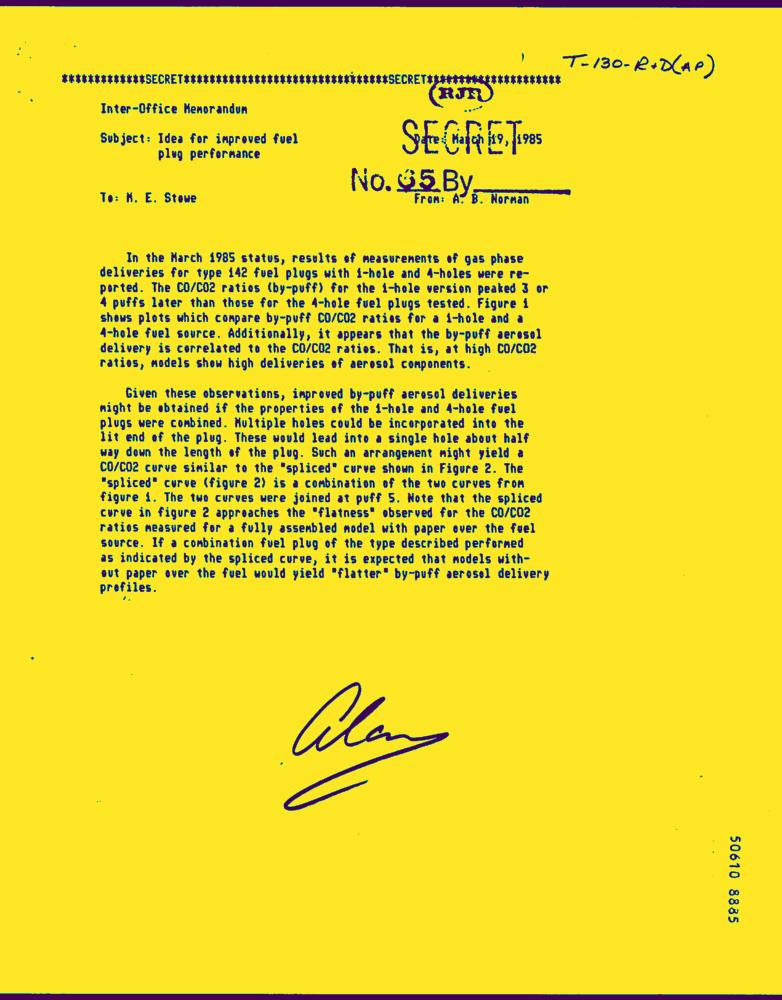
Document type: Letter-Doc